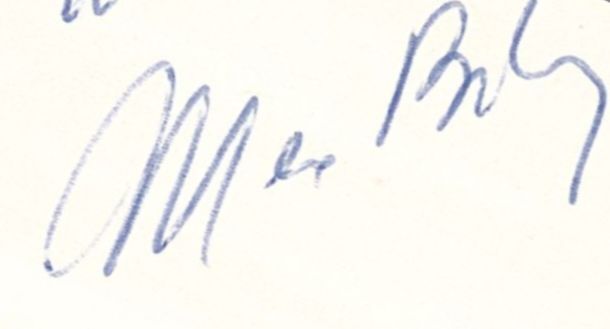
Signature of: max bilen